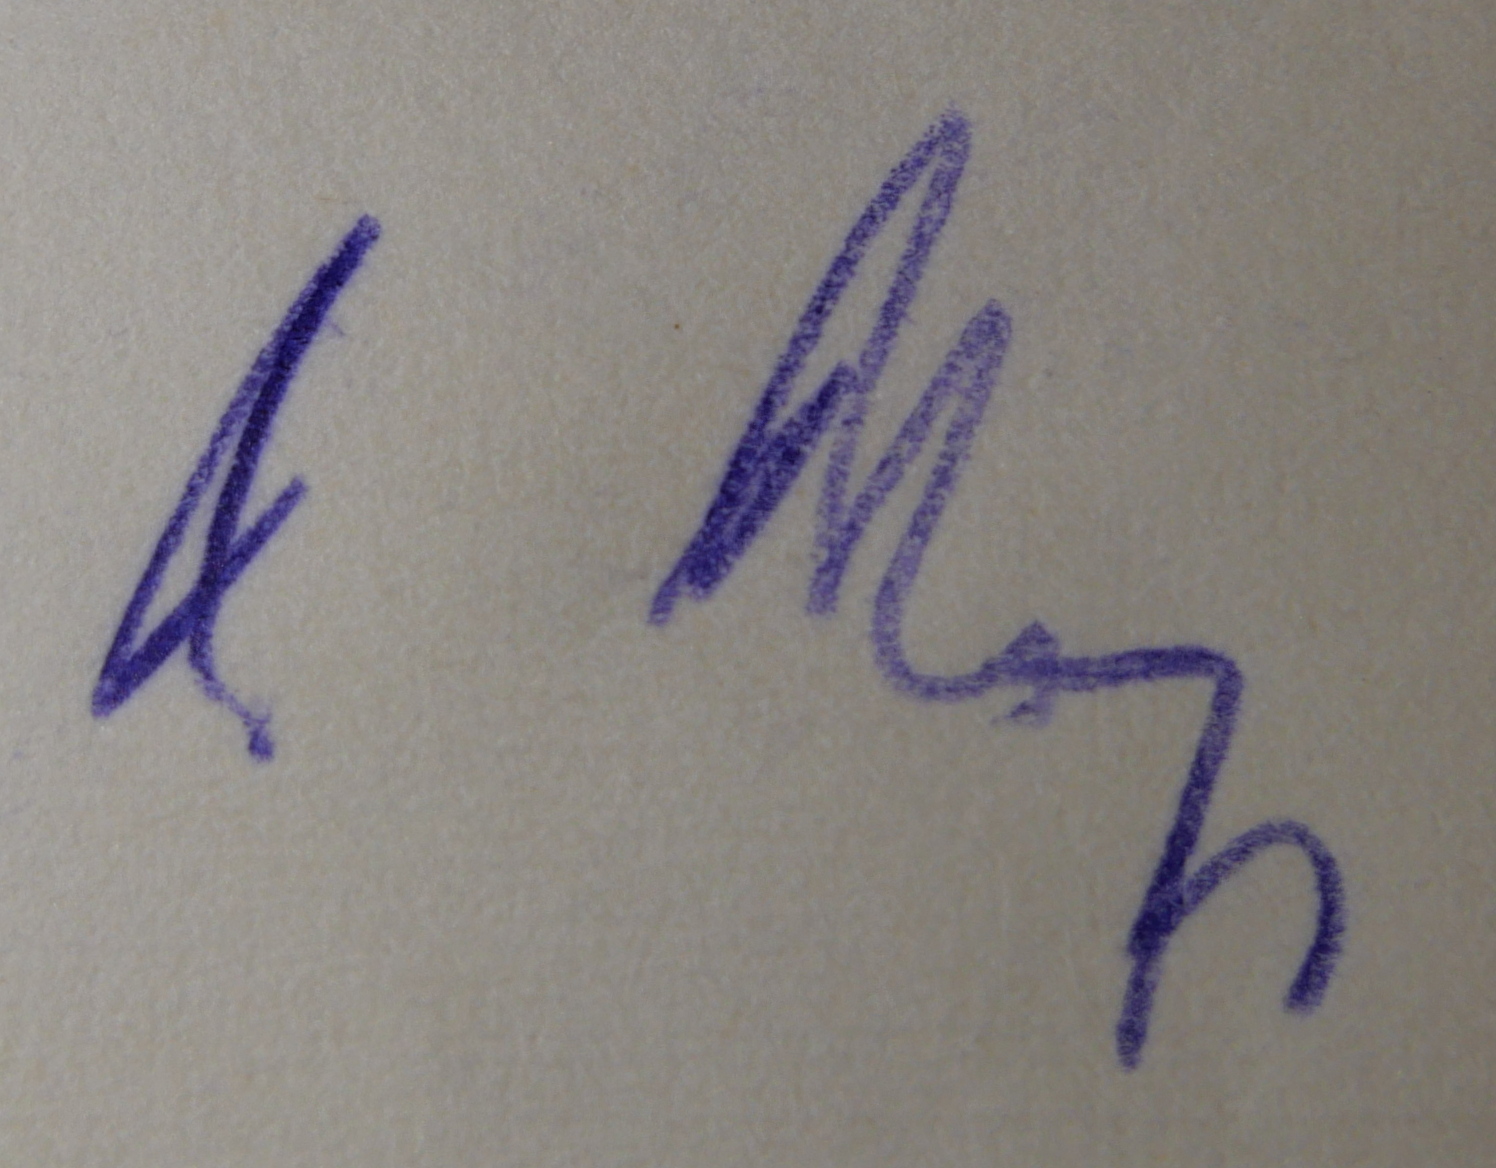
Signature of: rudolf ruscheweyh